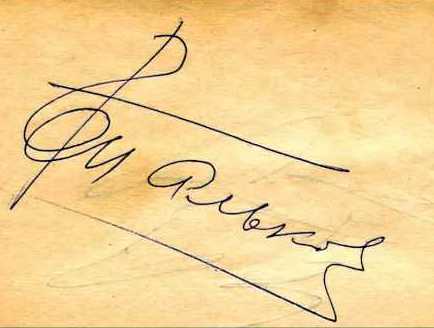
Signature of: igor talkov